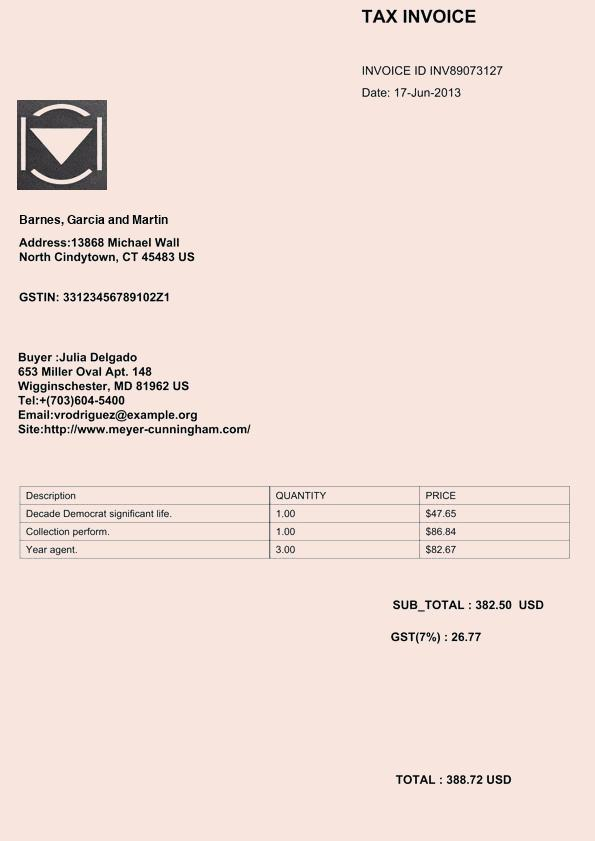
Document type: Invoice